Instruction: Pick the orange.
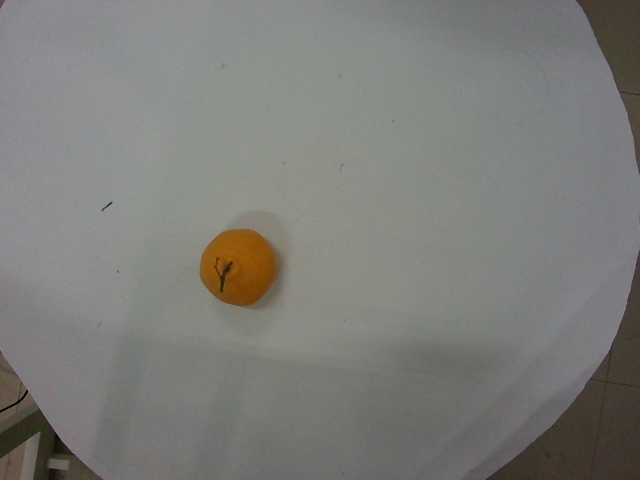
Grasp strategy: vertical